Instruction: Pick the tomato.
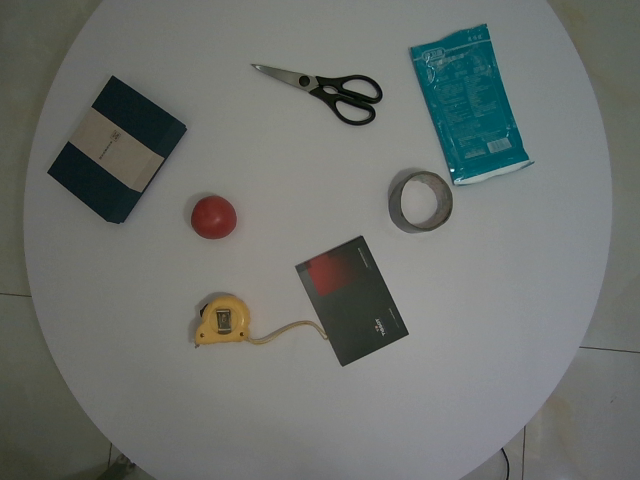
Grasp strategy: vertical